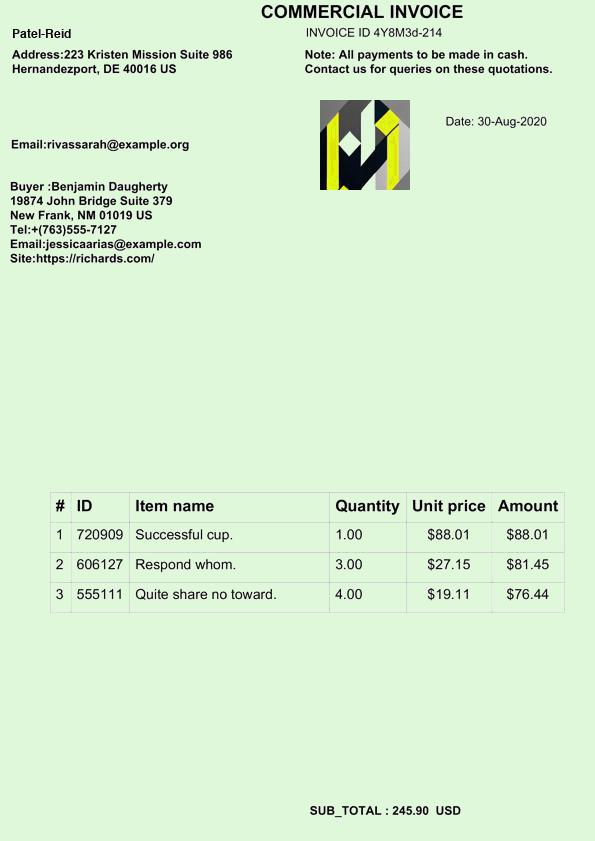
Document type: Invoice